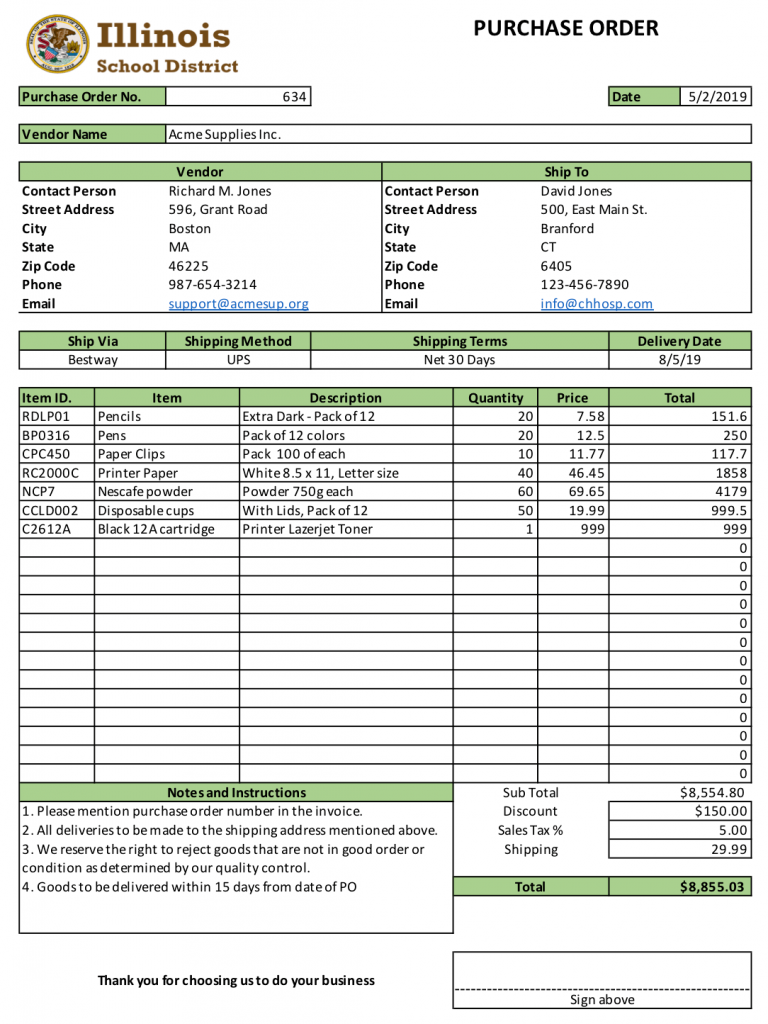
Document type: Invoice